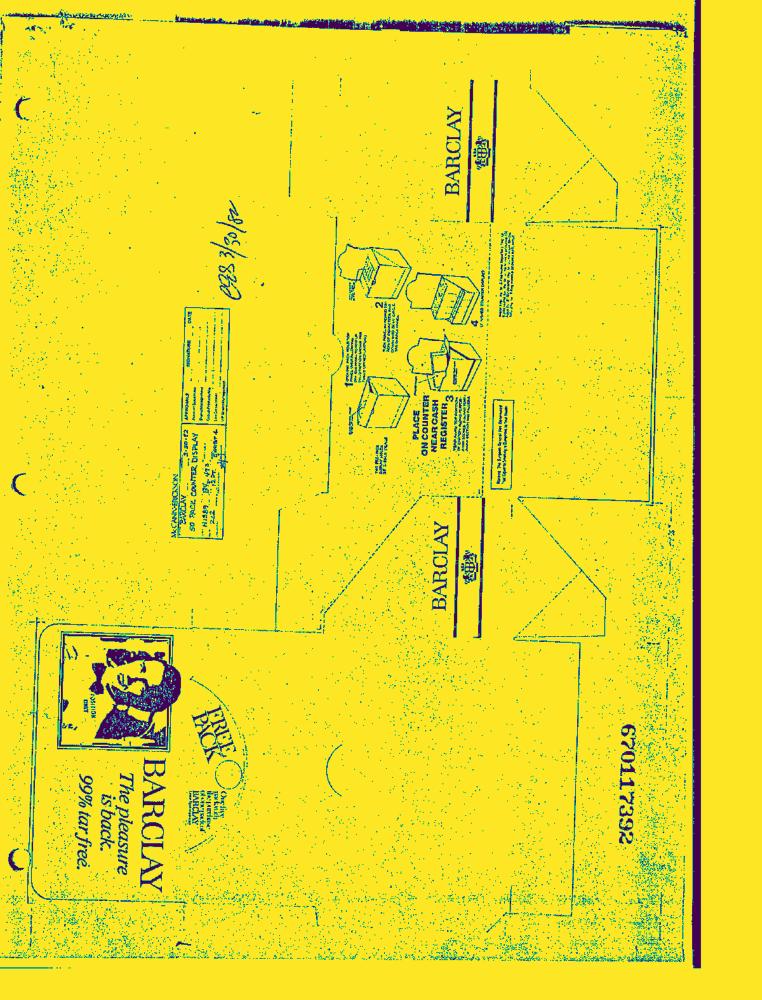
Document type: AD